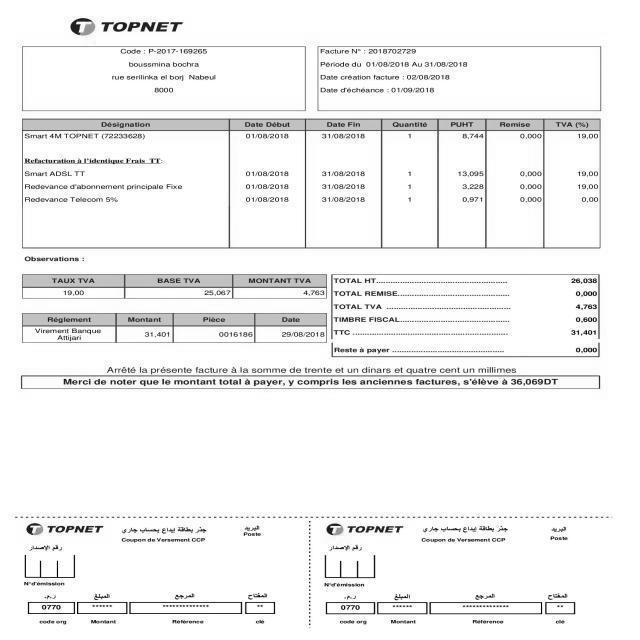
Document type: Invoice